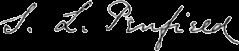
Signature of: samuel l penfield